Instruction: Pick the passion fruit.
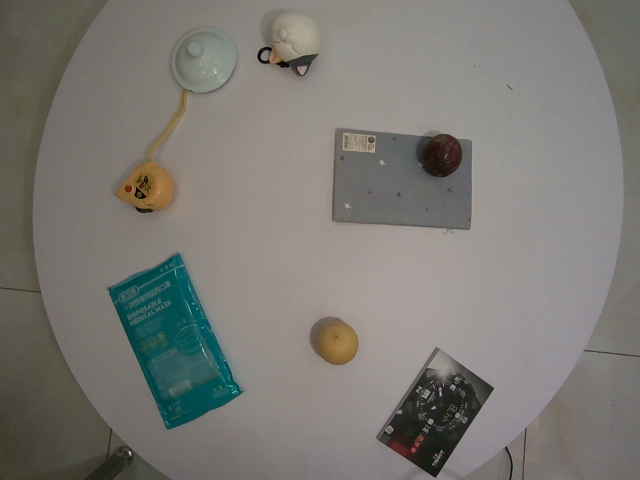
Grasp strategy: vertical